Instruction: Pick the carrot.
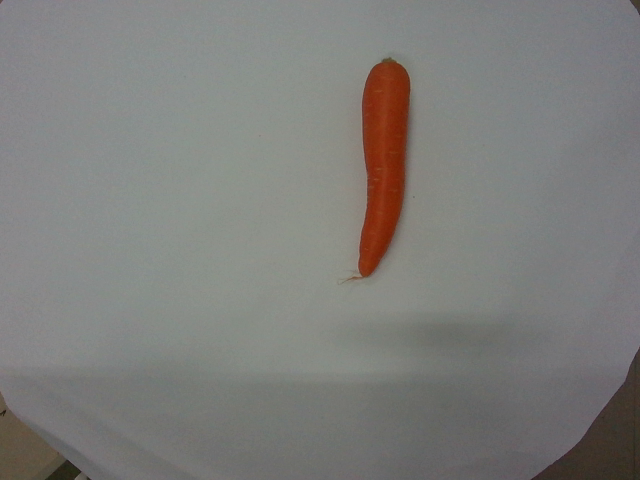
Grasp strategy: vertical